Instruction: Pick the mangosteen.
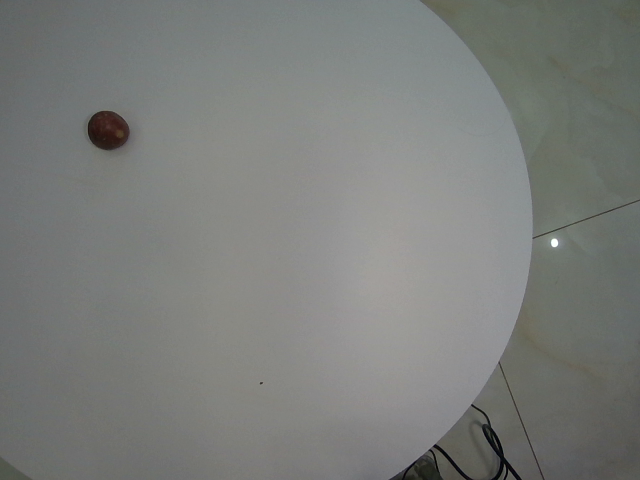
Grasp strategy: vertical